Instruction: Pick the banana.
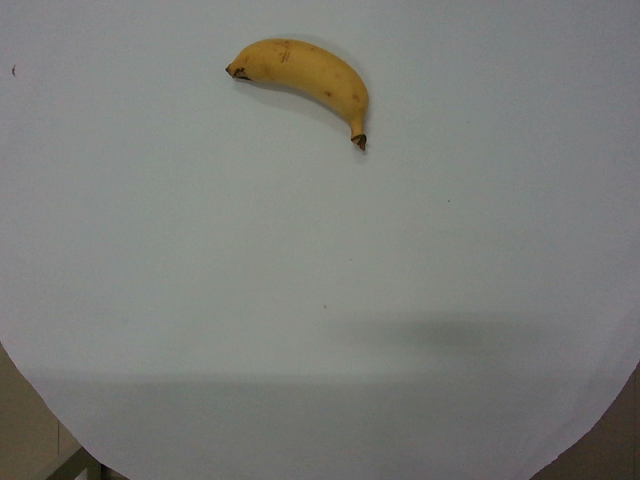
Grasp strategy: vertical